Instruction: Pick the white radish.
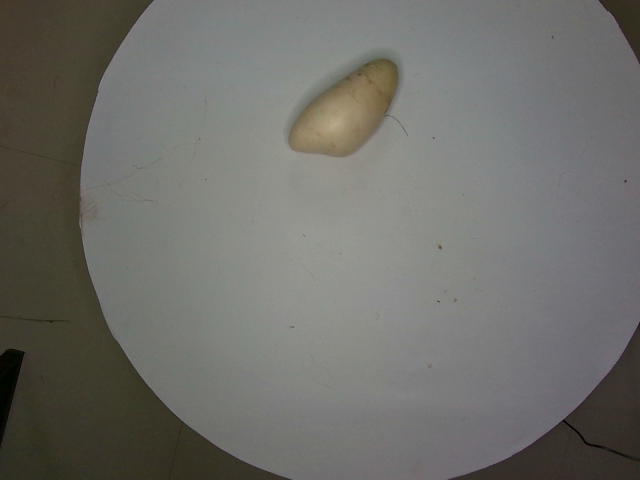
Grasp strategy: vertical